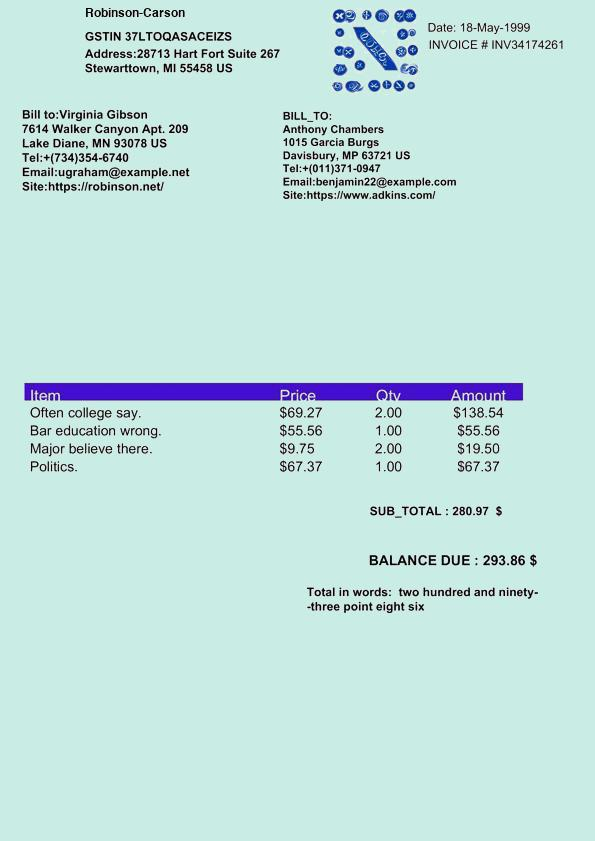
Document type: Invoice